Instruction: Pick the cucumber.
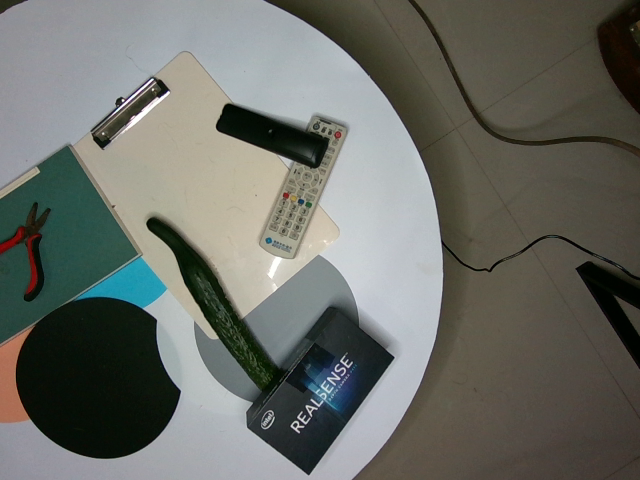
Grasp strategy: vertical